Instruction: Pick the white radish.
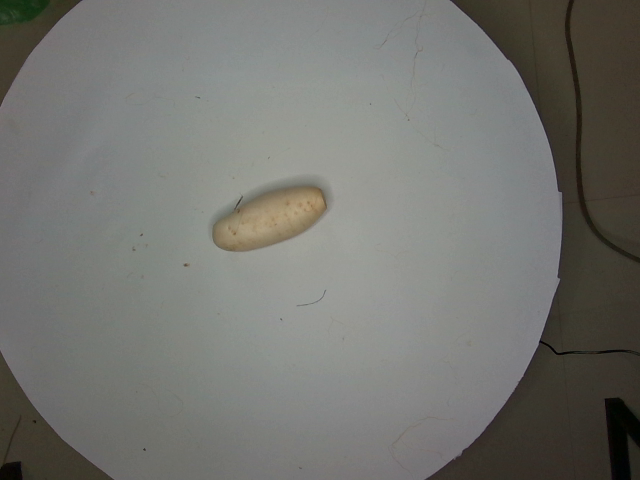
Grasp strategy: vertical